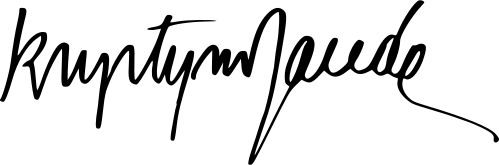
Signature of: krystyna janda